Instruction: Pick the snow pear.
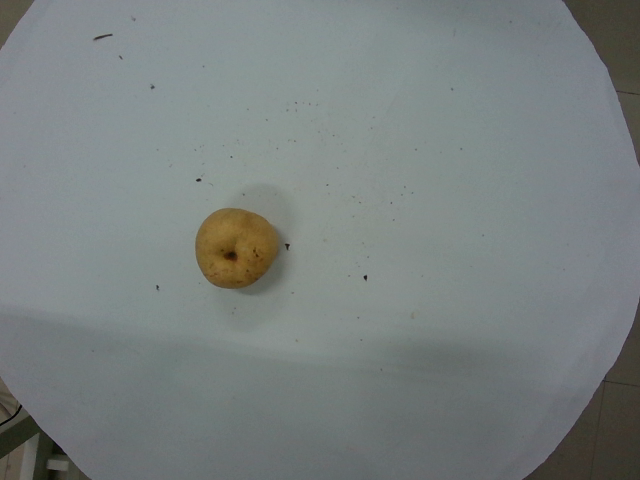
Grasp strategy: vertical